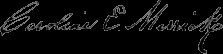
Signature of: caroline elizabeth merrick